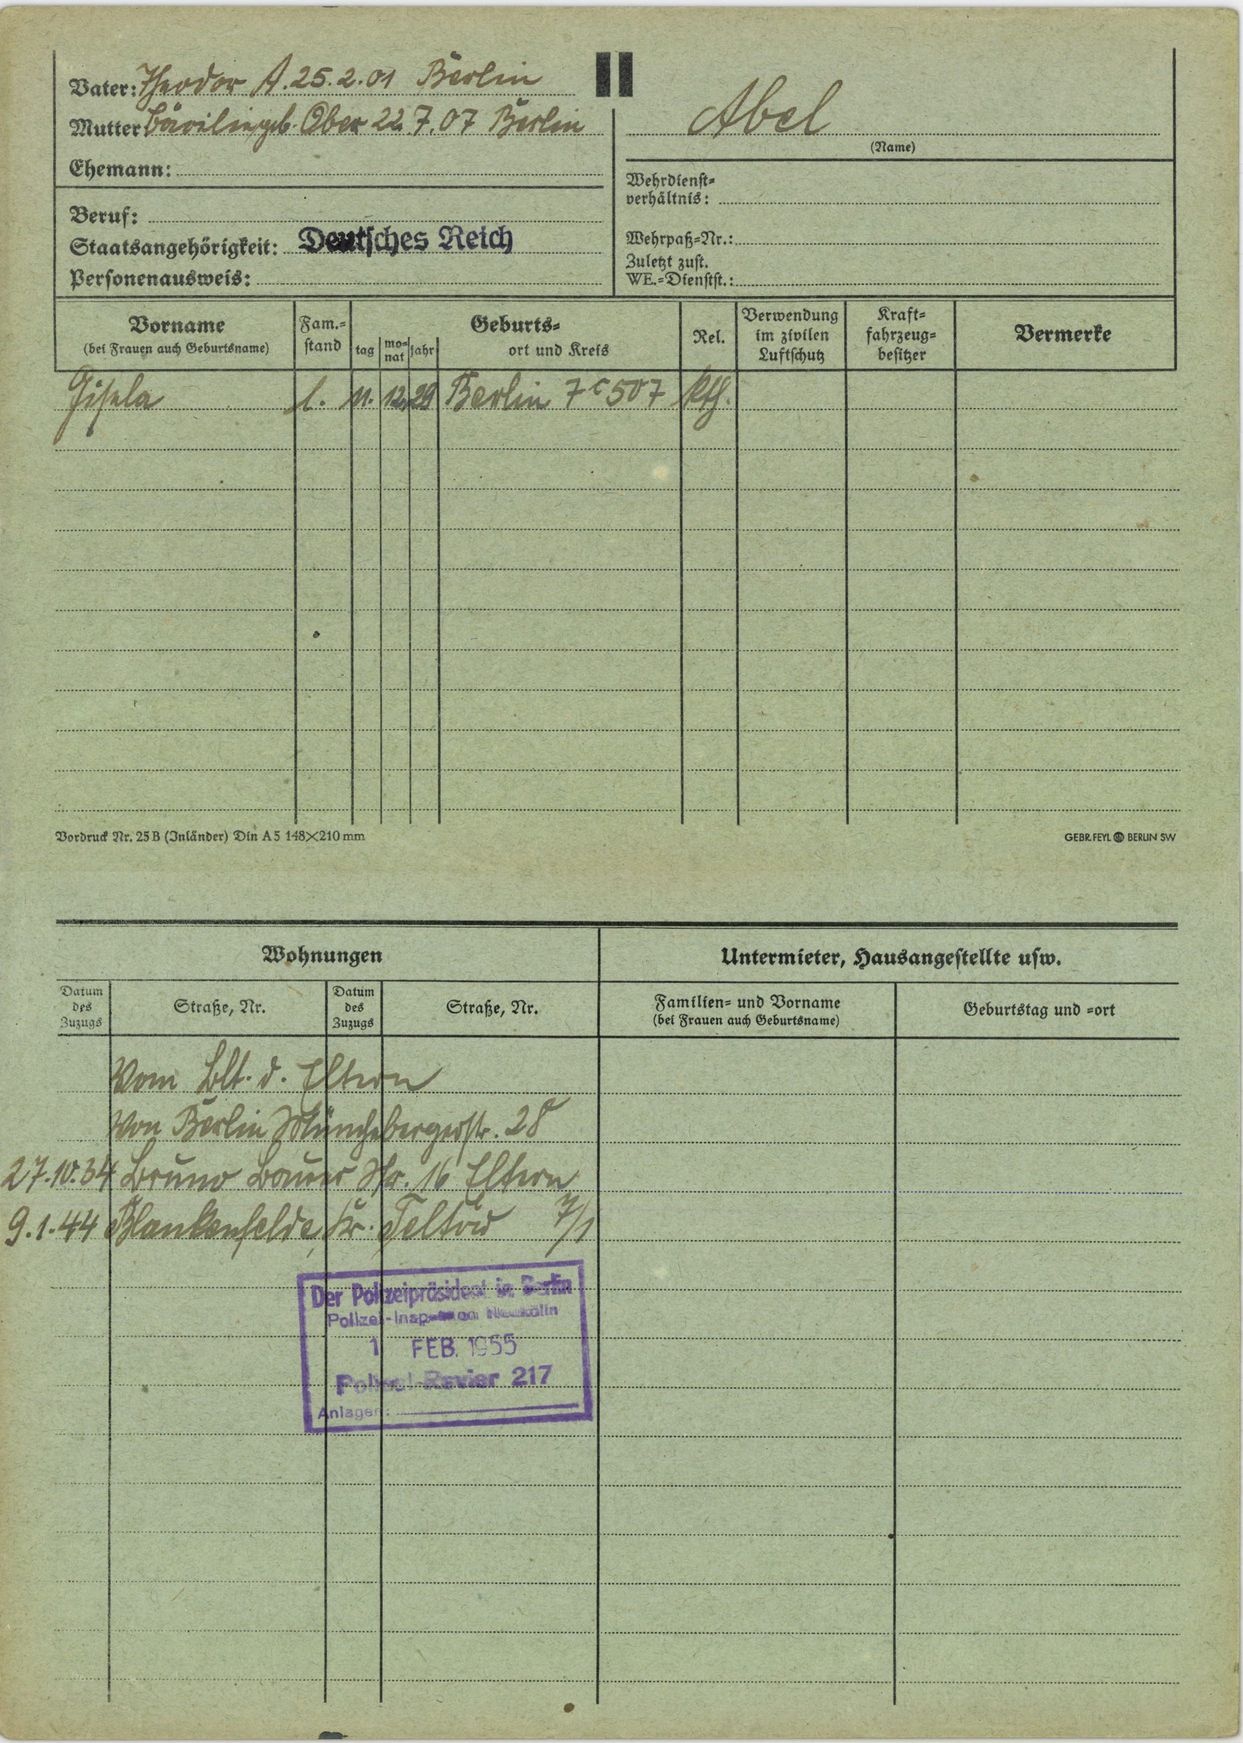
Abel